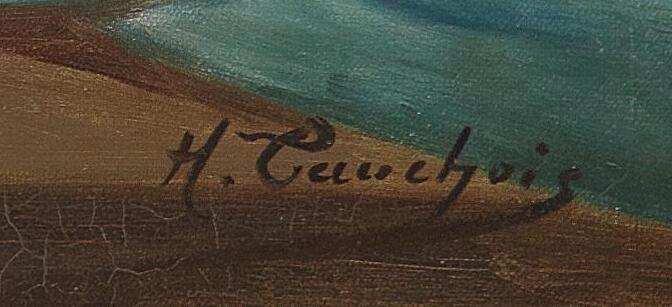
Signature of: eugène henri cauchois